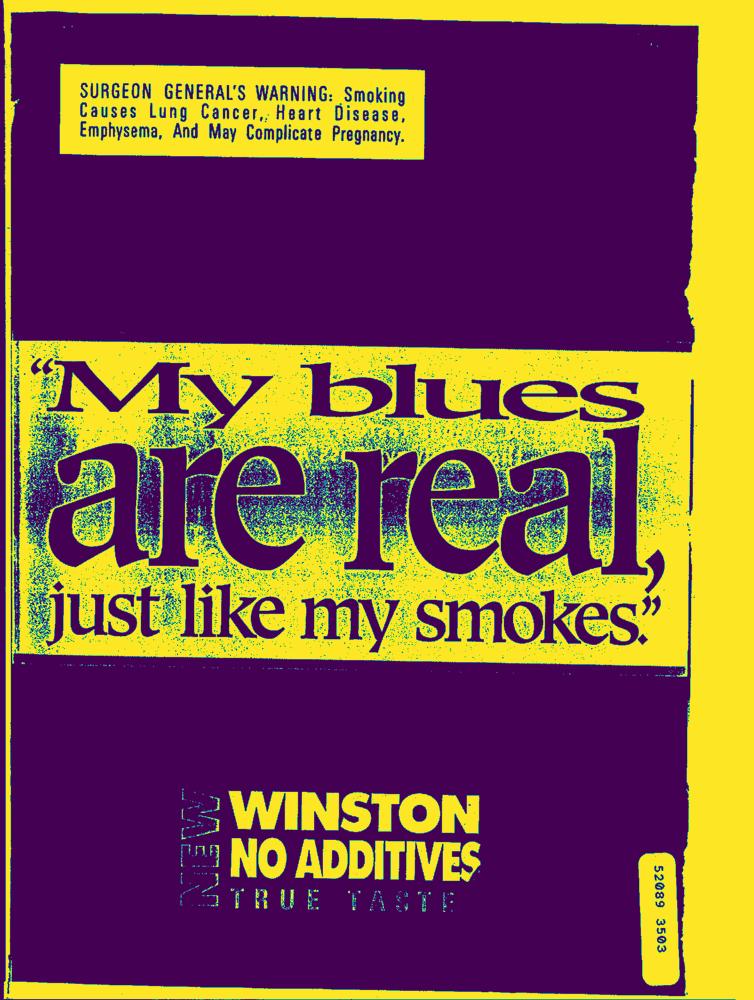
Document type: AD